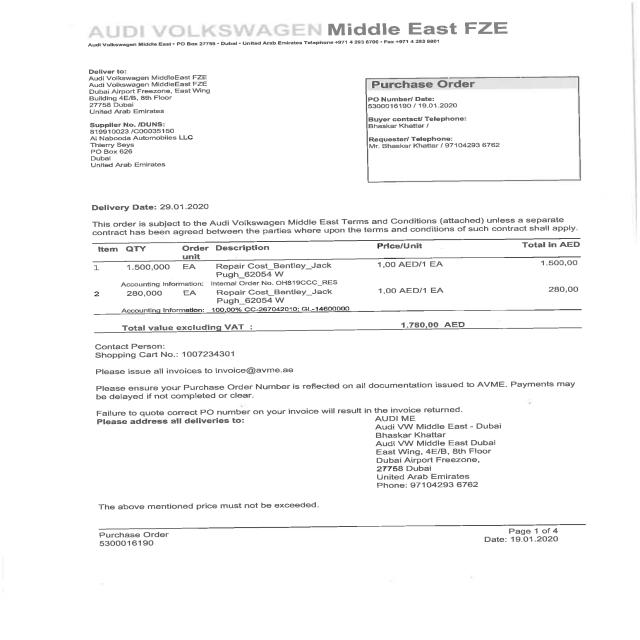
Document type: Invoice